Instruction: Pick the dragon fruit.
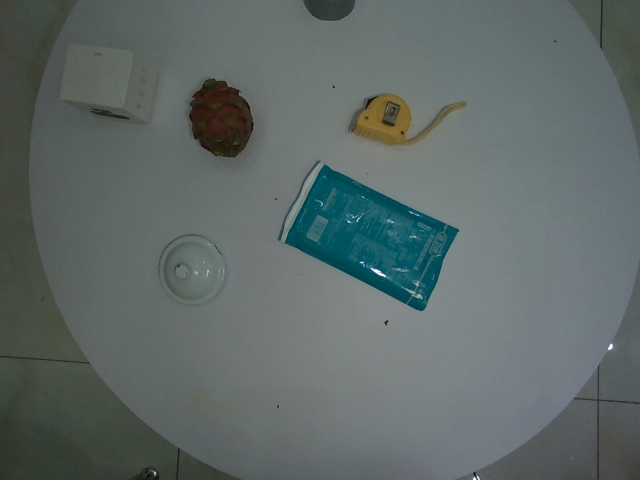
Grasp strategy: vertical